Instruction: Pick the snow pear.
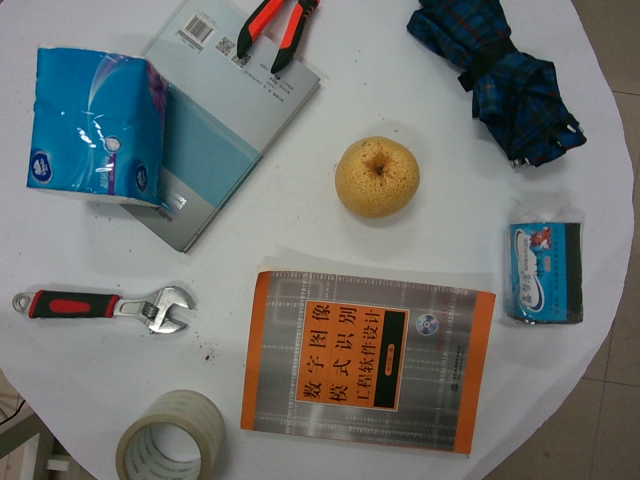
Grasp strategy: vertical